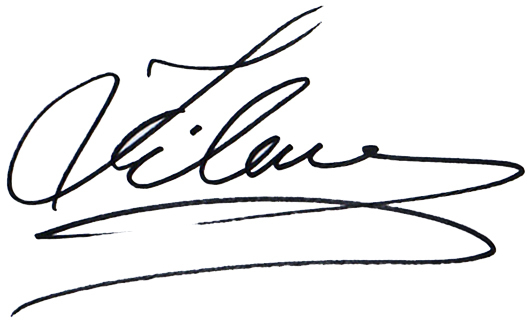
Signature of: ekaterina semenova